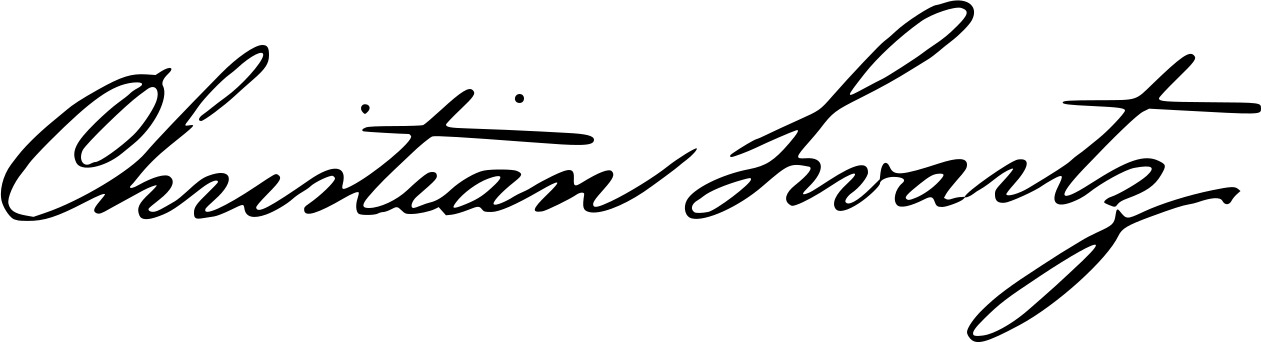
Signature of: christian swartz